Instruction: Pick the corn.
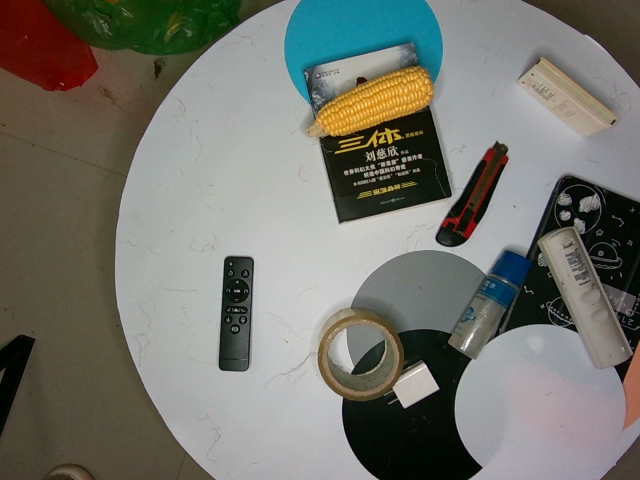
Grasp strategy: vertical